Retrieve the amount in words, amount in figures, name of the payee, date on the cheque, and the bank name from the image.
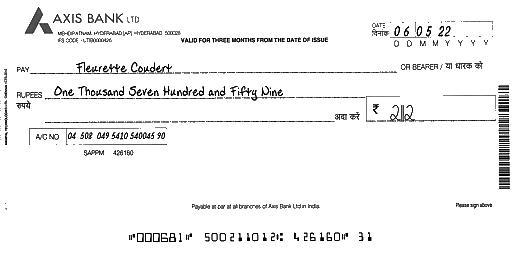
amt_in_words: One Thousand Seven Hundred and Fifty Nine
amt_in_figures: 2112
payee_name: Fleurette Coudert
bank_name: AXIS BANK
cheque_date: 06/05/22